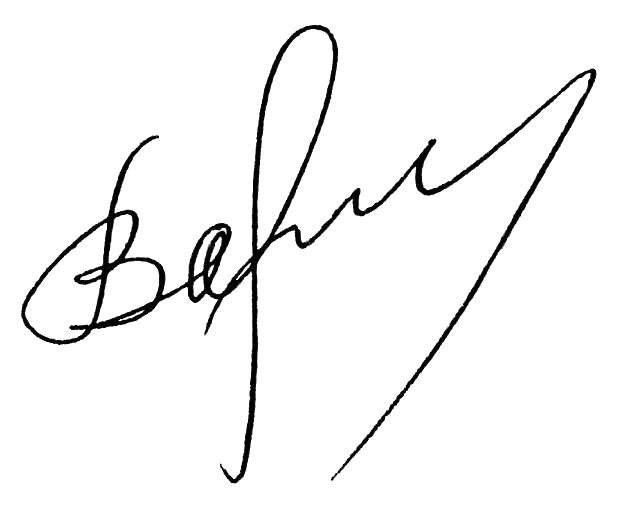
Signature of: valentin vasin